Question: What jurisdiction, city, or county is the document associated with?
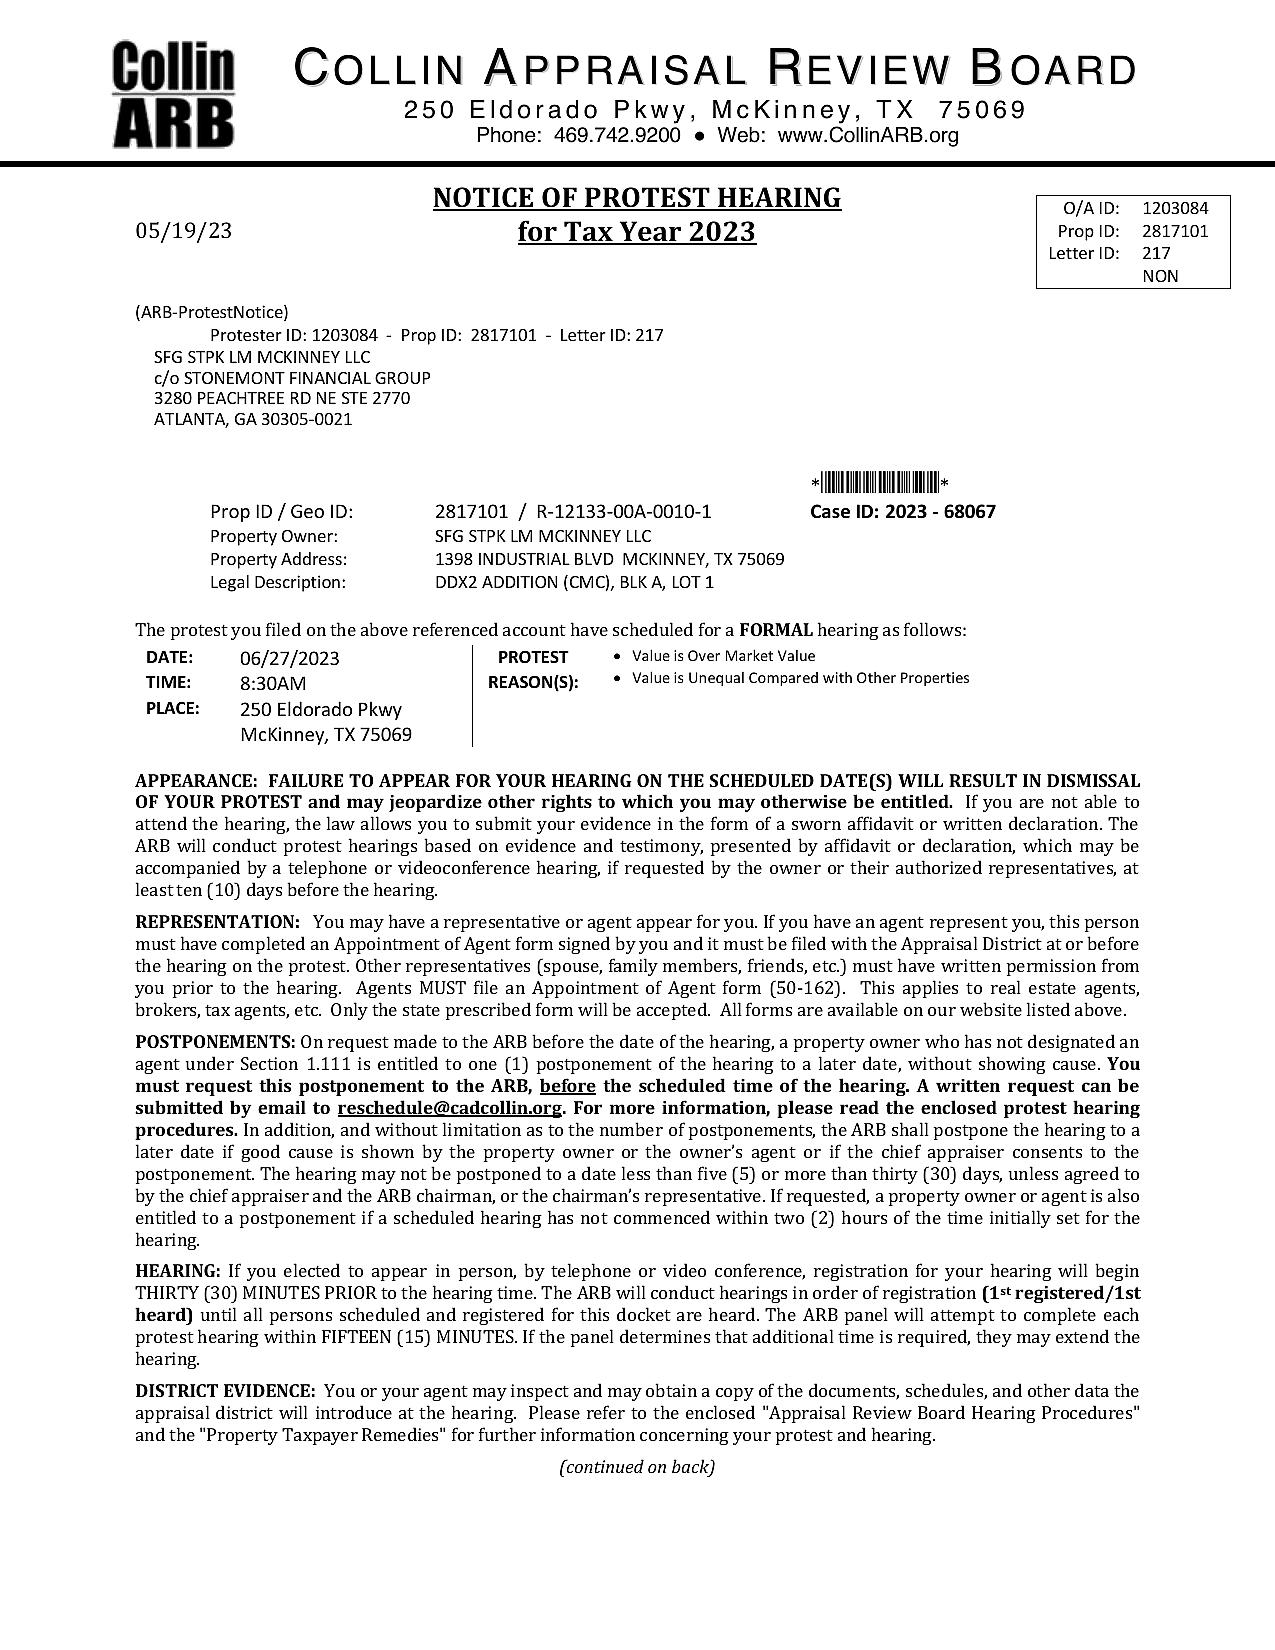
Answer: "McKinney"